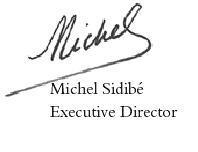
Signature of: michel sidibé